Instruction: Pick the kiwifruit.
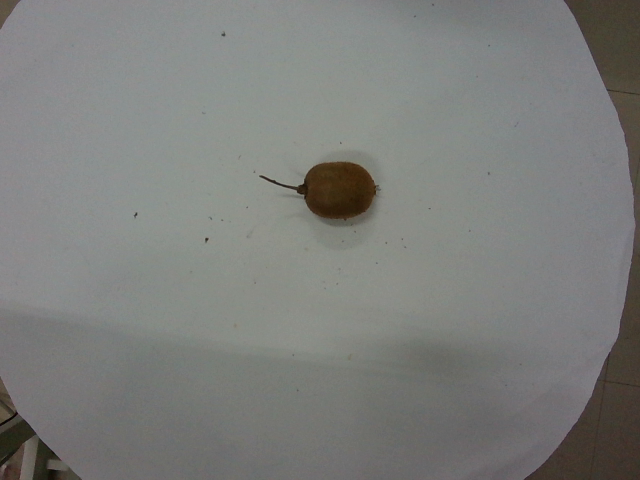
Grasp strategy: vertical